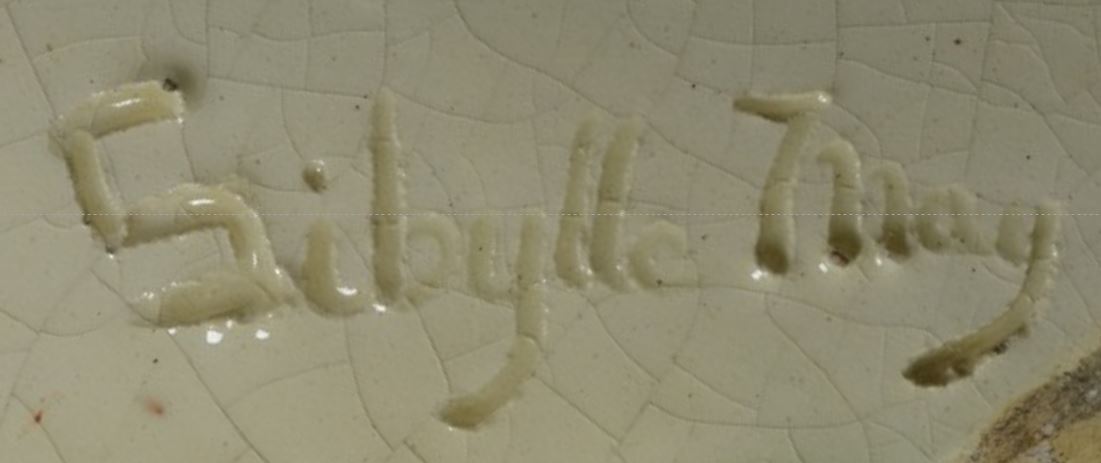
Signature of: sibylle may